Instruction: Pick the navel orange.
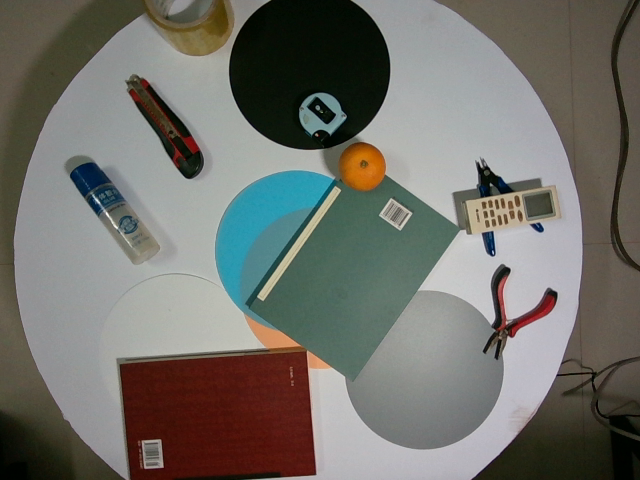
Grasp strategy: vertical